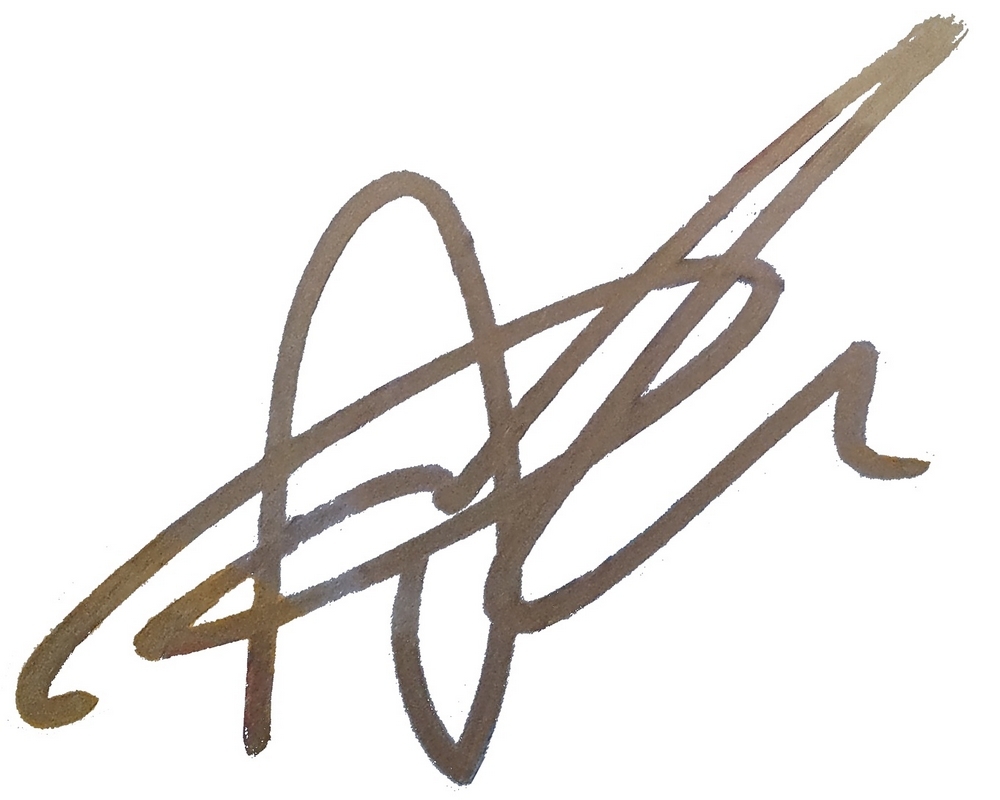
Signature of: aska cheung chi ho